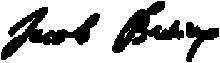
Signature of: jacques buteux